Question: What was observed in the imaging?
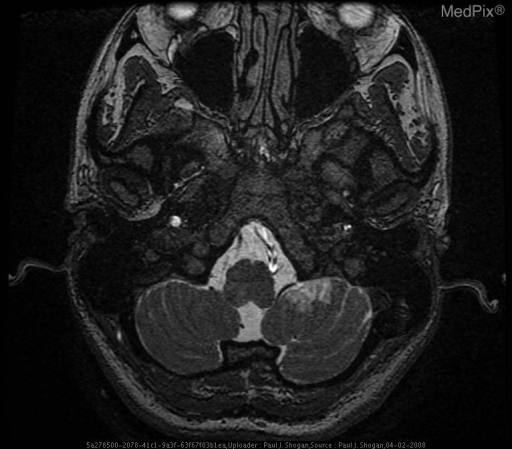
Answer: The imaging shows Occlusion of the right vertebral artery at the C1-2 level with subacute infarction of the right lateral medulla oblongata, and chronic infarction of the left flocculonodular lobe, as a result of traumatic chiropractic cervical manipulation. FIESTA 3D axial image at the level of the medulla oblongata and flocculonodular lobe reveal loss of the normal signal within the right vertebral artery.  Additionally, abnormal increased signal is noted within the left flocculonodular lobe..